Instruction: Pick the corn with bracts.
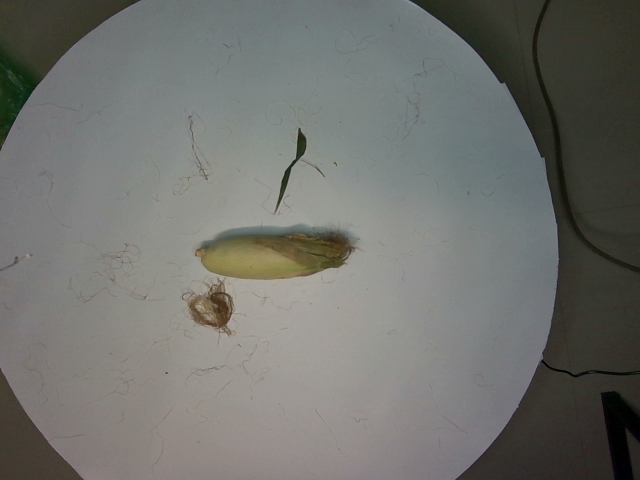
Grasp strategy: vertical